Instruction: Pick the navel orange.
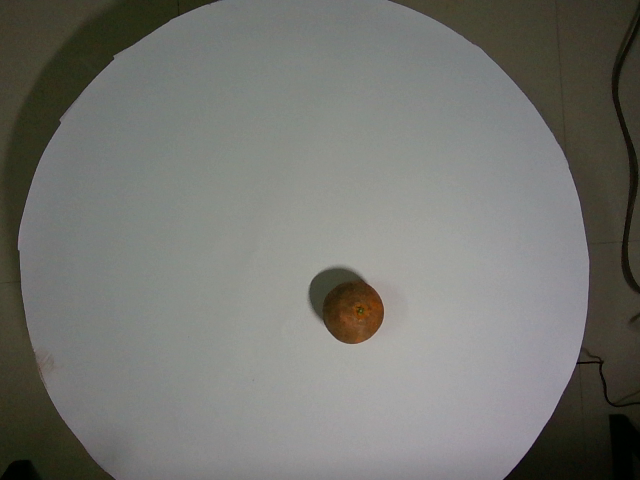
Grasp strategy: vertical